Question: Describe the condition in detail:
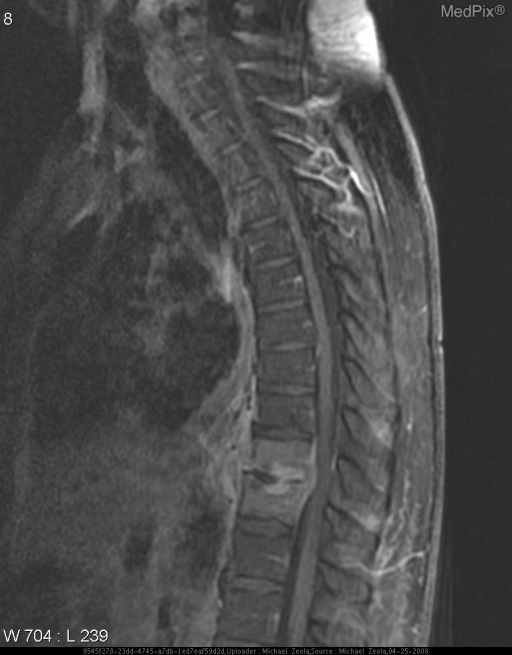
Answer: The disease is discussed as: NOTE:  Please EDIT the CATEGORY and LOCATION - Above

You may use the template below - or [Clear] for a blank page.

Lesions/Condition:

Cell  of  Origin:

WHO  Grade(s):

Synonyms:

Associations/Predisposing  Factors:

Common  Locations:

Demographics:

Gross  Morphology:

Histology:

Special  Stains:

Gross  Appearance:

Radiology:

Prognosis  and  Treatment: